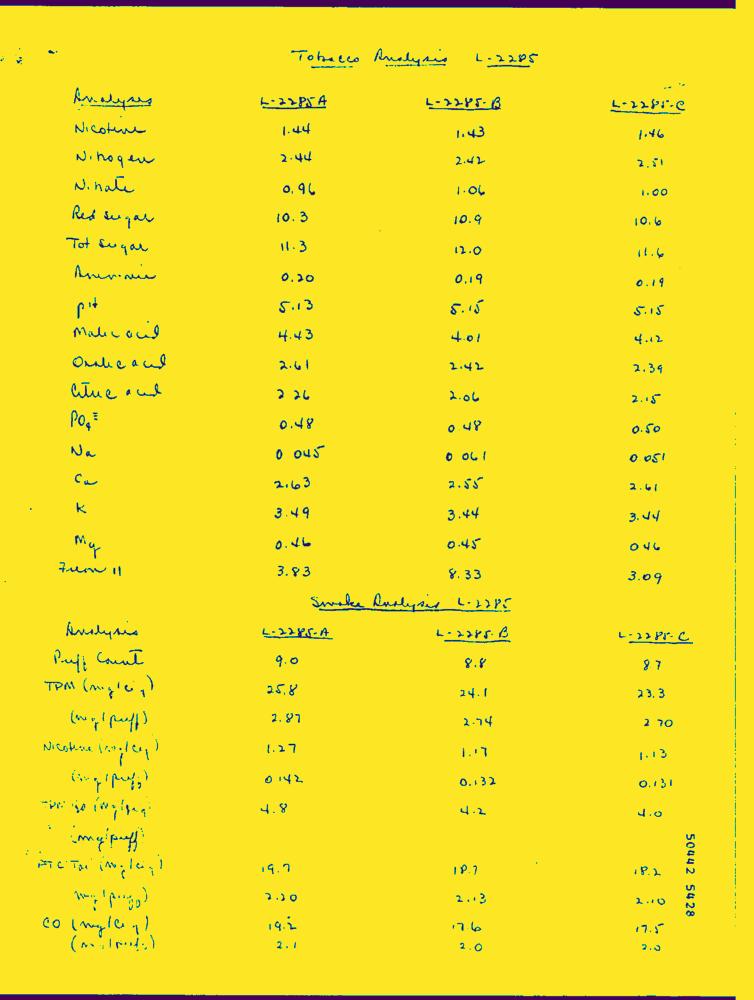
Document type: Hand-Written